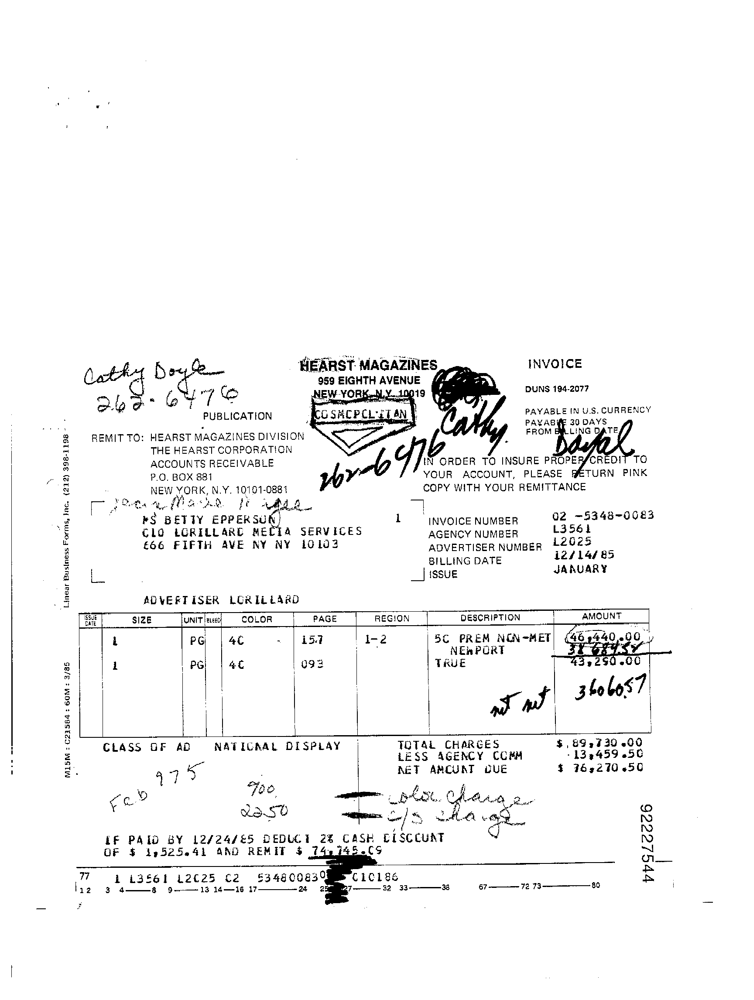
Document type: Invoice